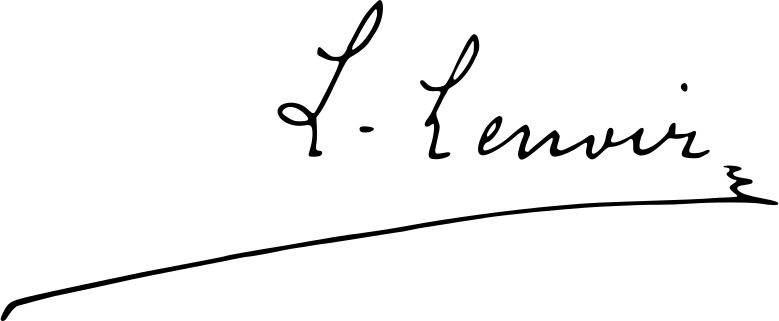
Signature of: léon lenoir